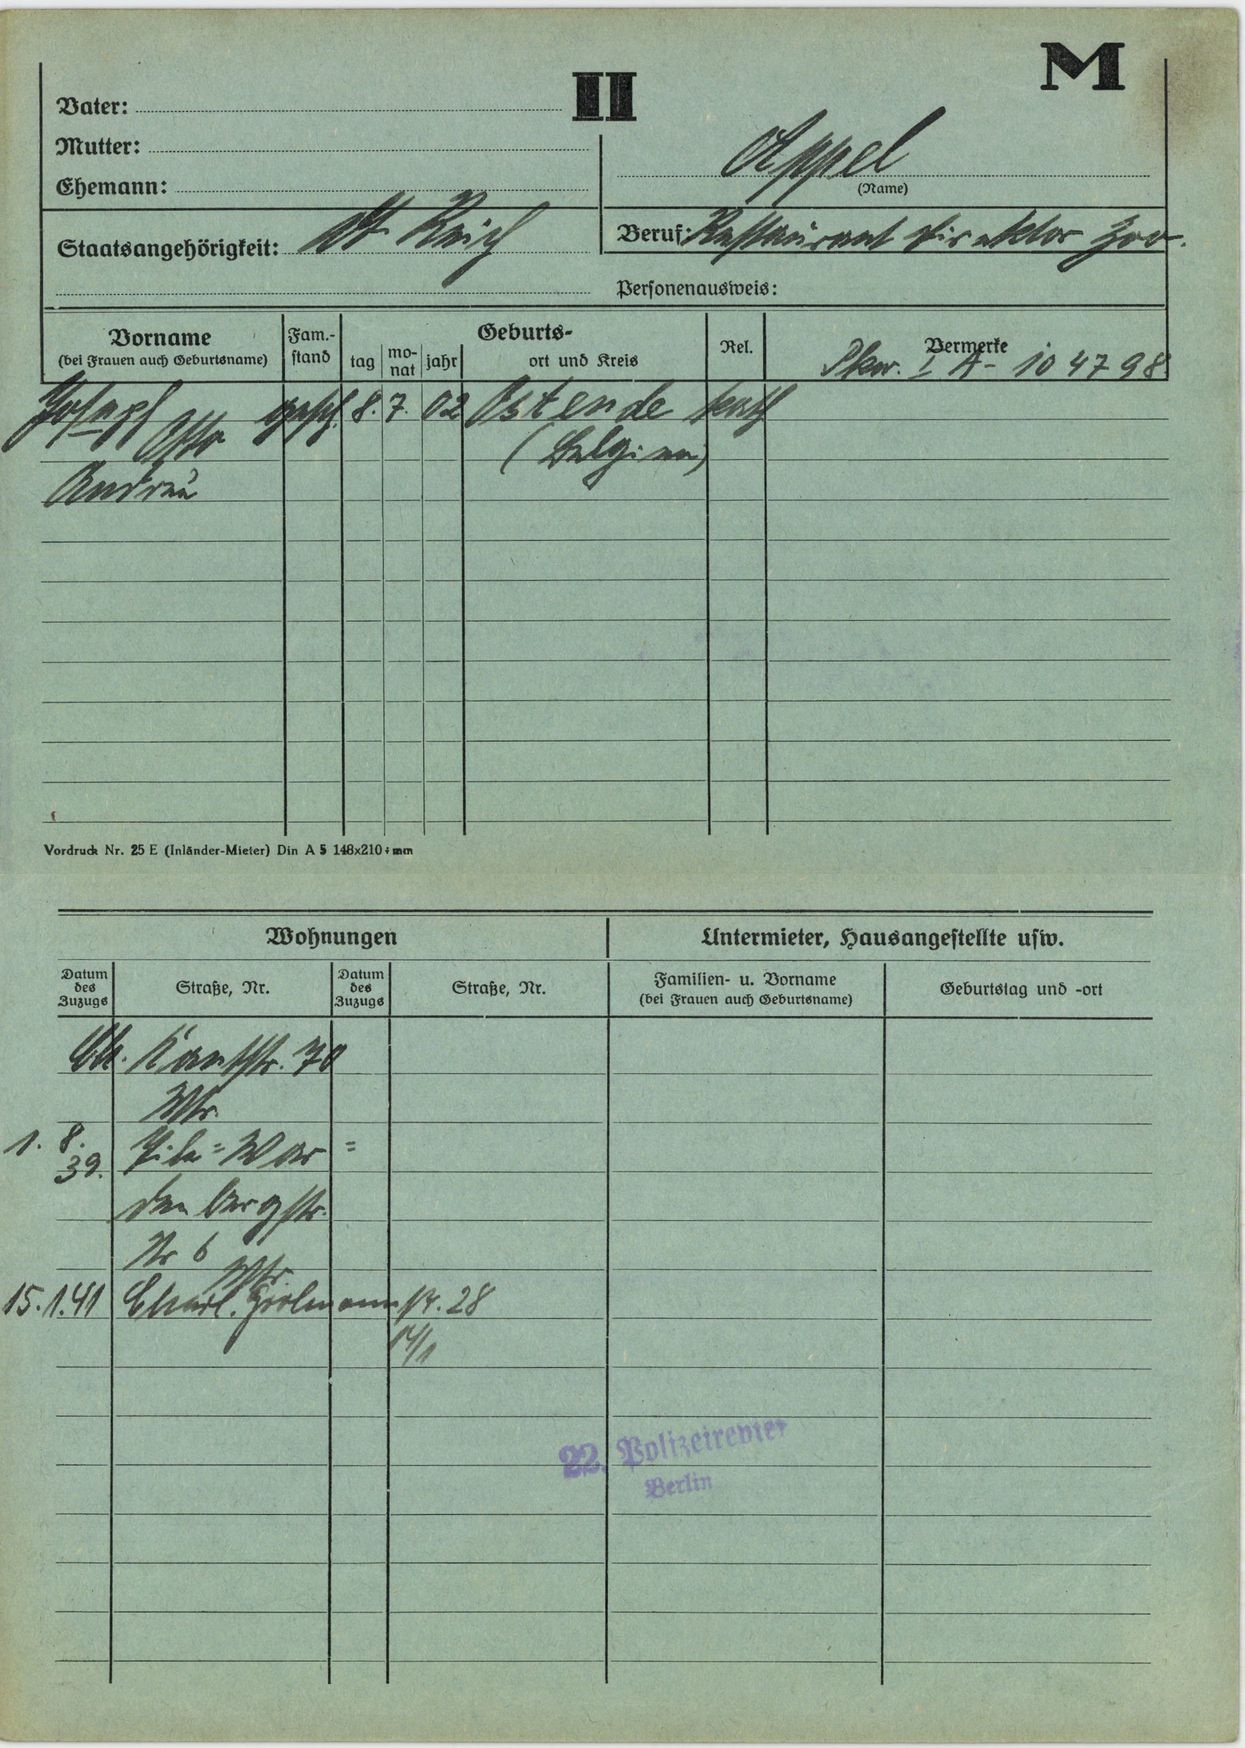
Appel